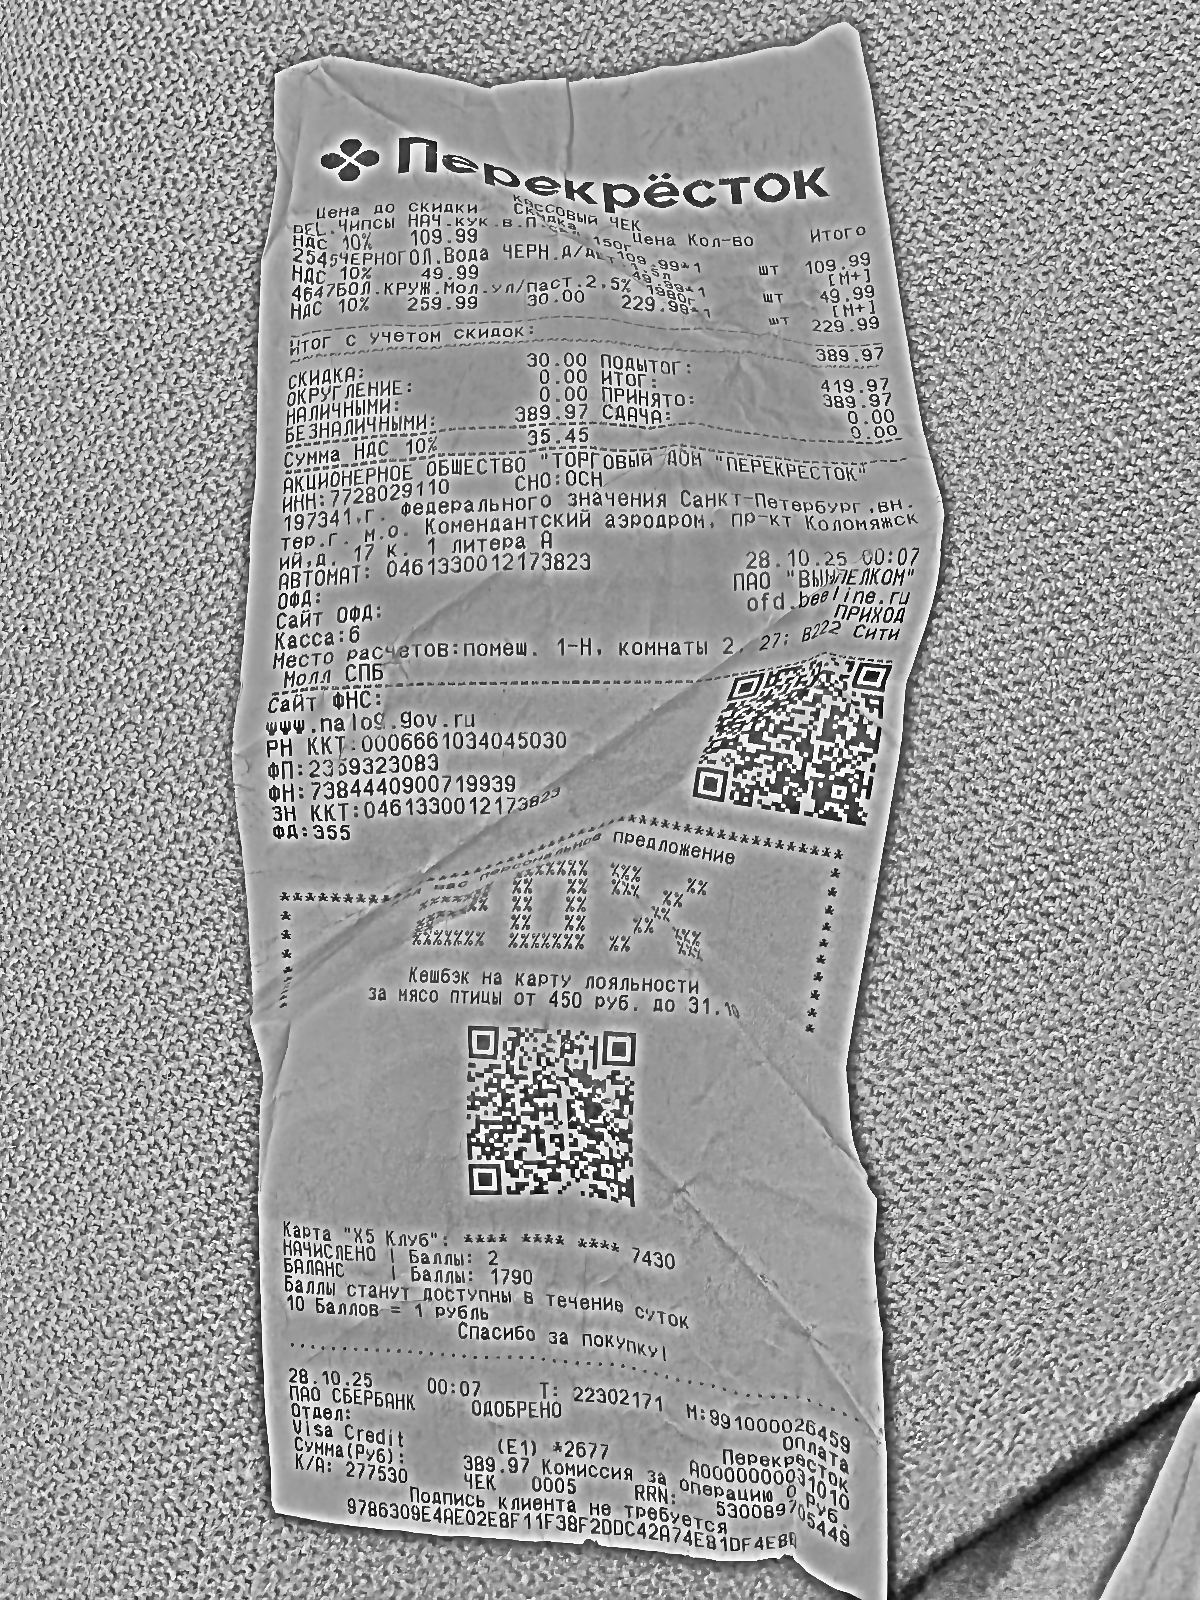
Продавец: АКЦИОНЕРНОЕ ОБЩЕСТВО "ТОРГОВЫЙ ДОМ "ПЕРЕКРЕСТОК"
ИНН: 7728029110
Дата: 28.10.25
Товары: DEL. Чипсы НАЧ.кук.в.П. 150г; 2545ЧЕРНОГОЛ.Вода ЧЕРН.д/дет. 1.5л; 4647БОЛ.КРУЖ.Мол.ул/паст. 2.5% 1980г
Количество: 1; 1; 1
Цена: 109.99; 49.99; 259.99
Сумма: 109.99; 49.99; 229.99
Итого: 389.97